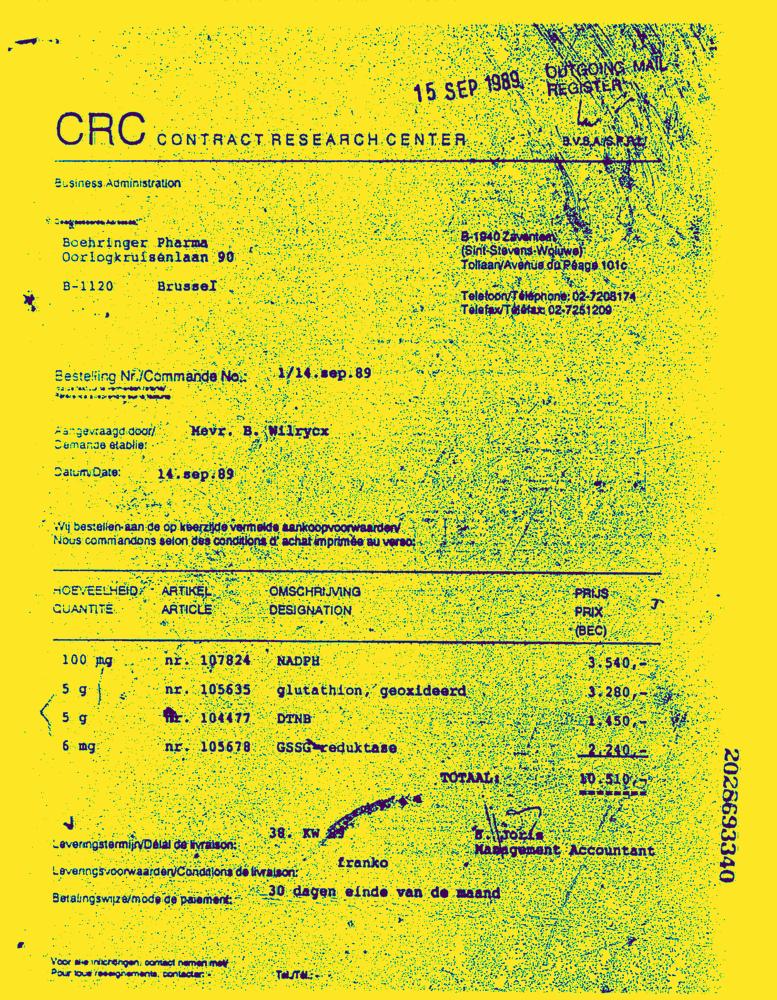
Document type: Invoice-Doc